Question: What type of tax is indicated in the document, personal property or real estate?
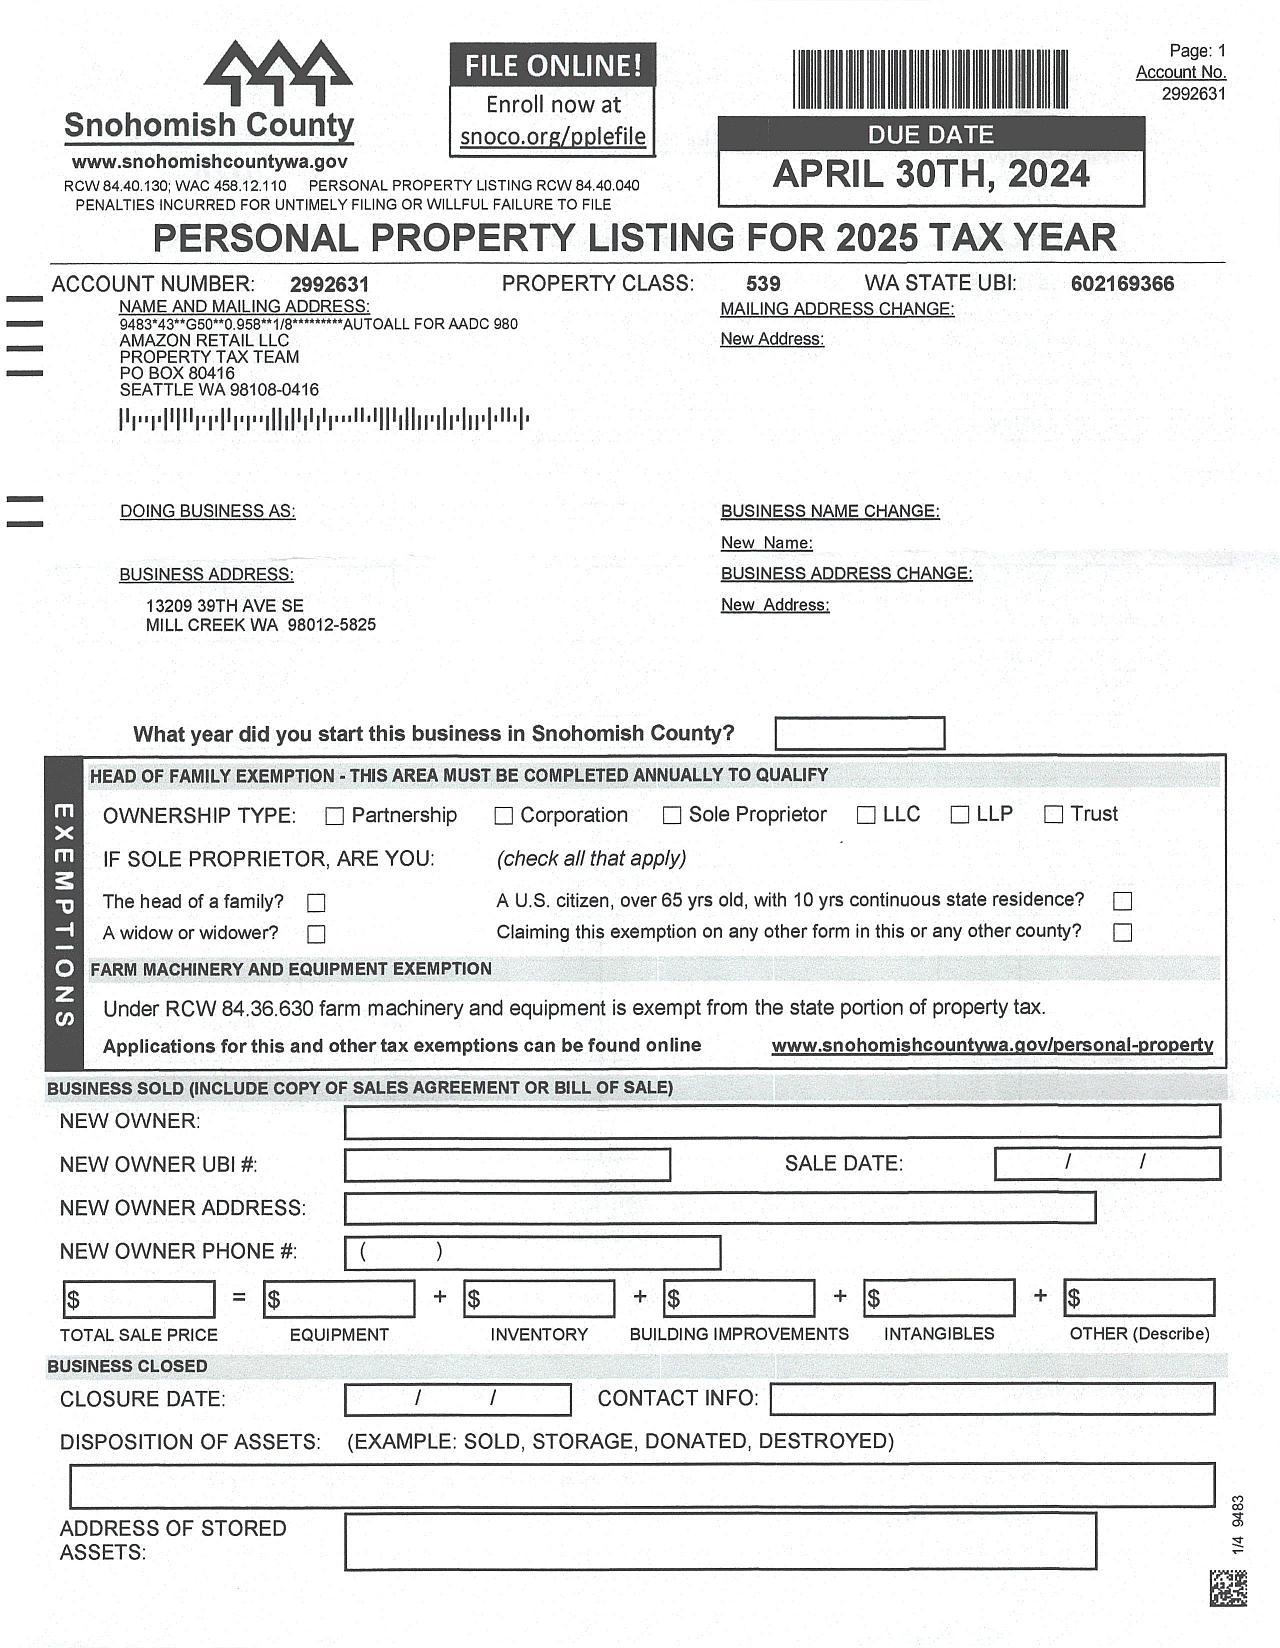
Answer: "Personal Property Tax"